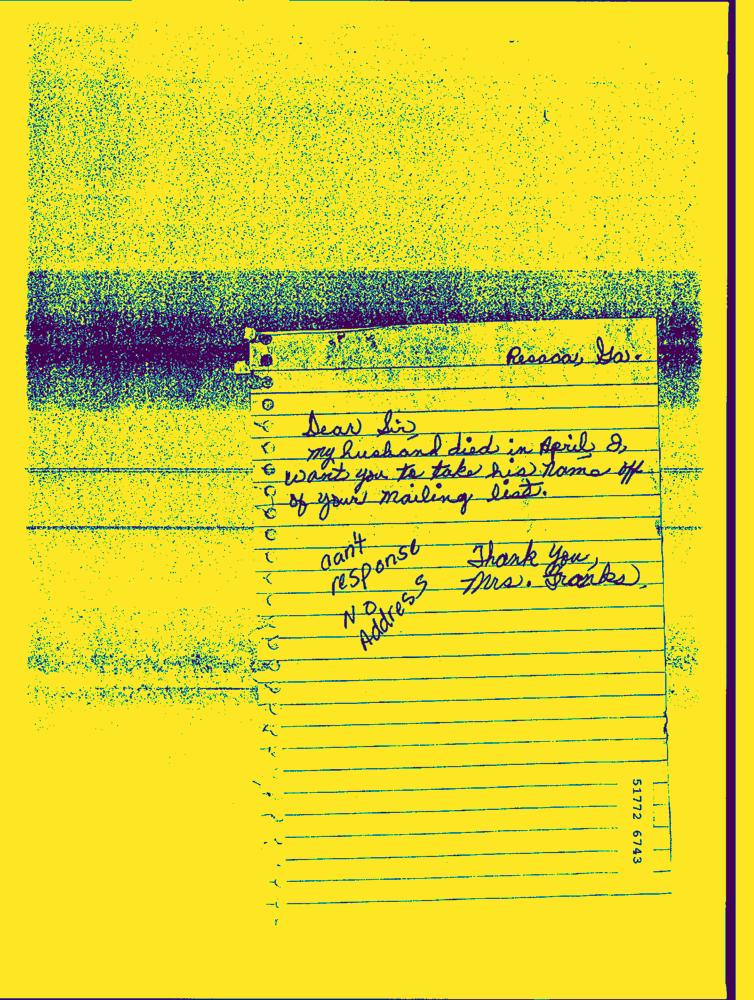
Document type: Hand-Written